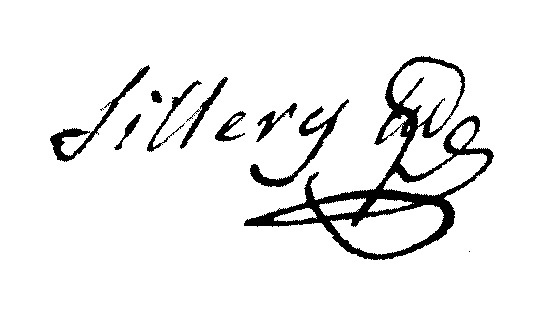
Signature of: charles alexis pierre brulart de genlis sillery